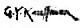
Signature of: george young kauffman